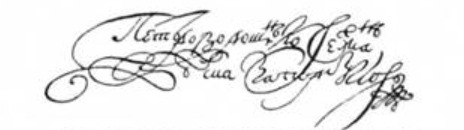
Signature of: petro doroshenko